Question: Which state is mentioned in the document?
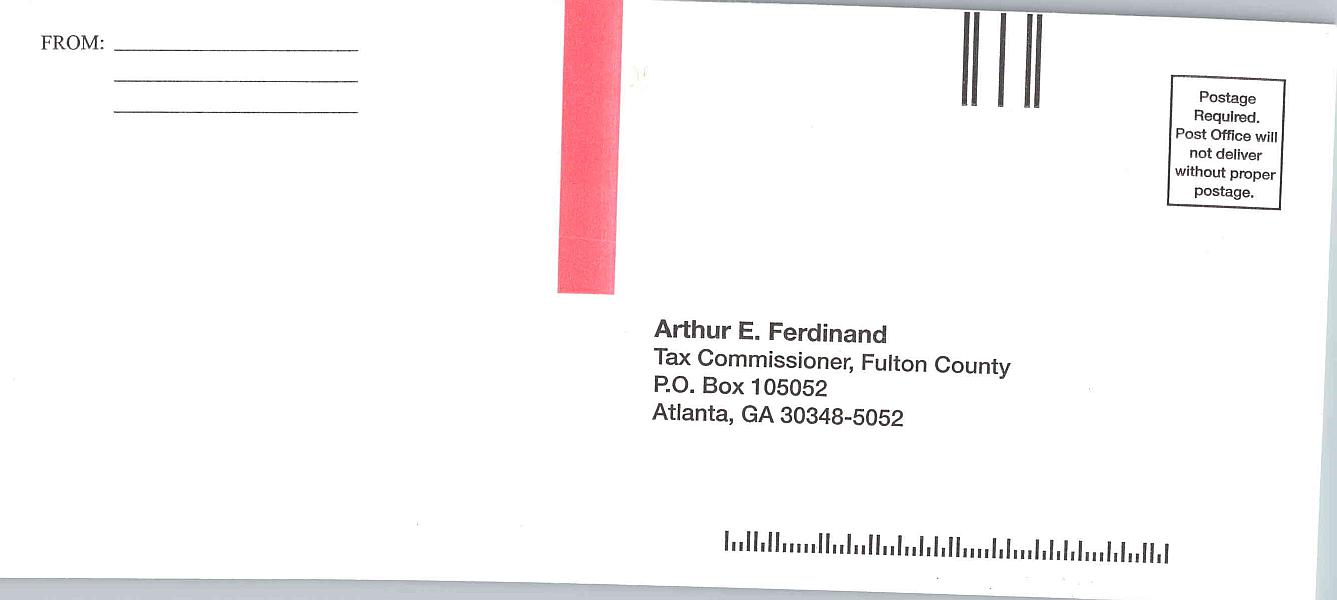
Answer: "GA"